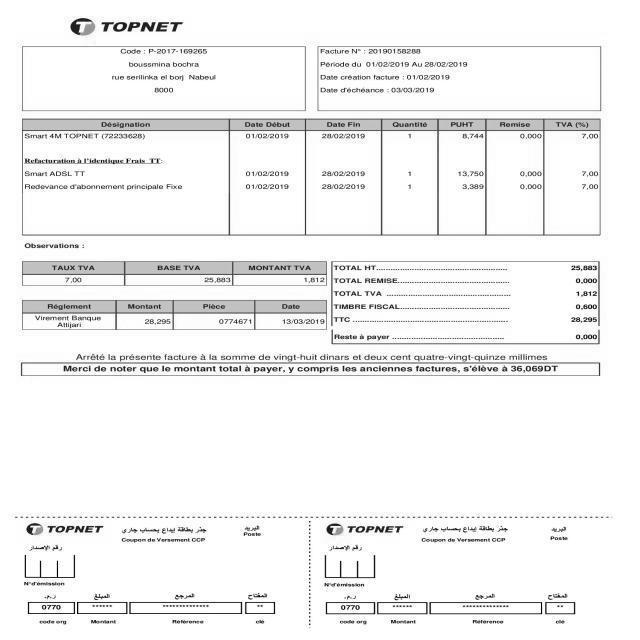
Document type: Invoice